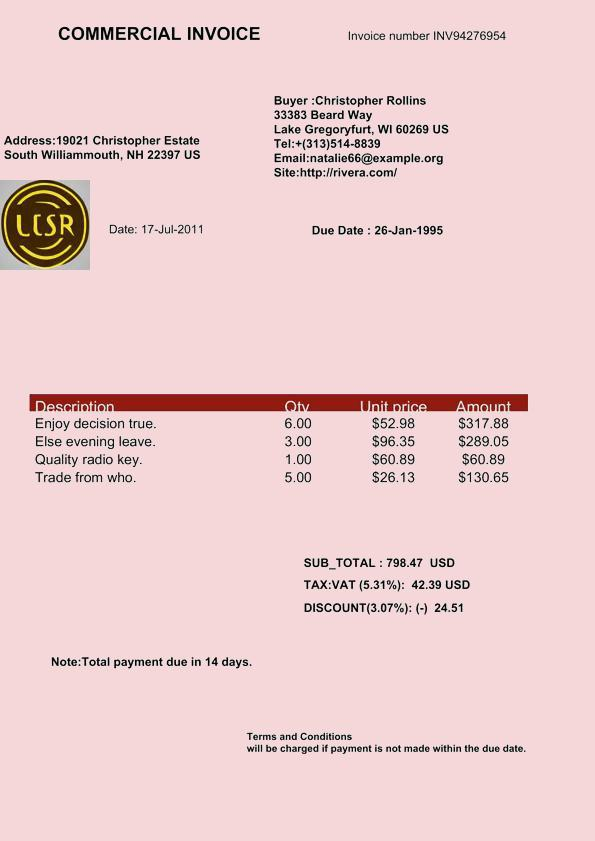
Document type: Invoice